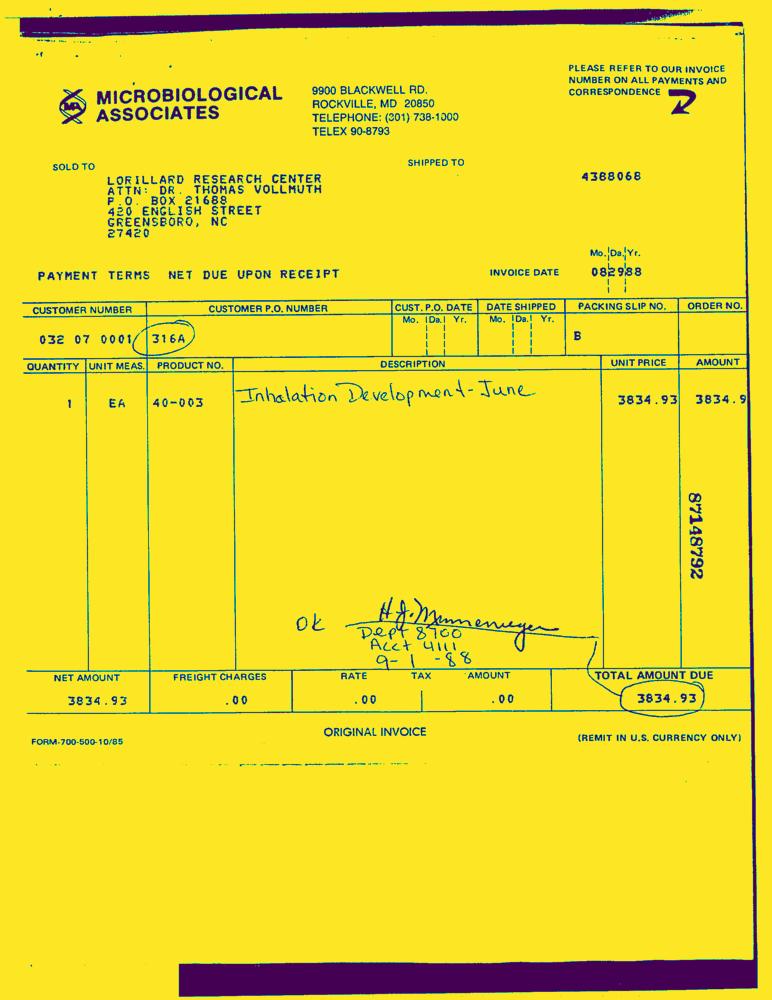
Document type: Invoice-Doc